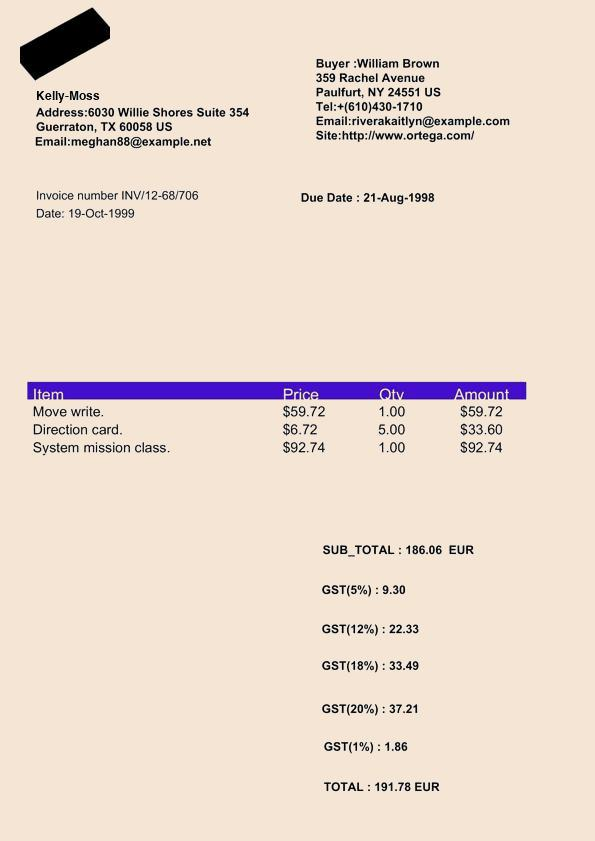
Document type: Invoice